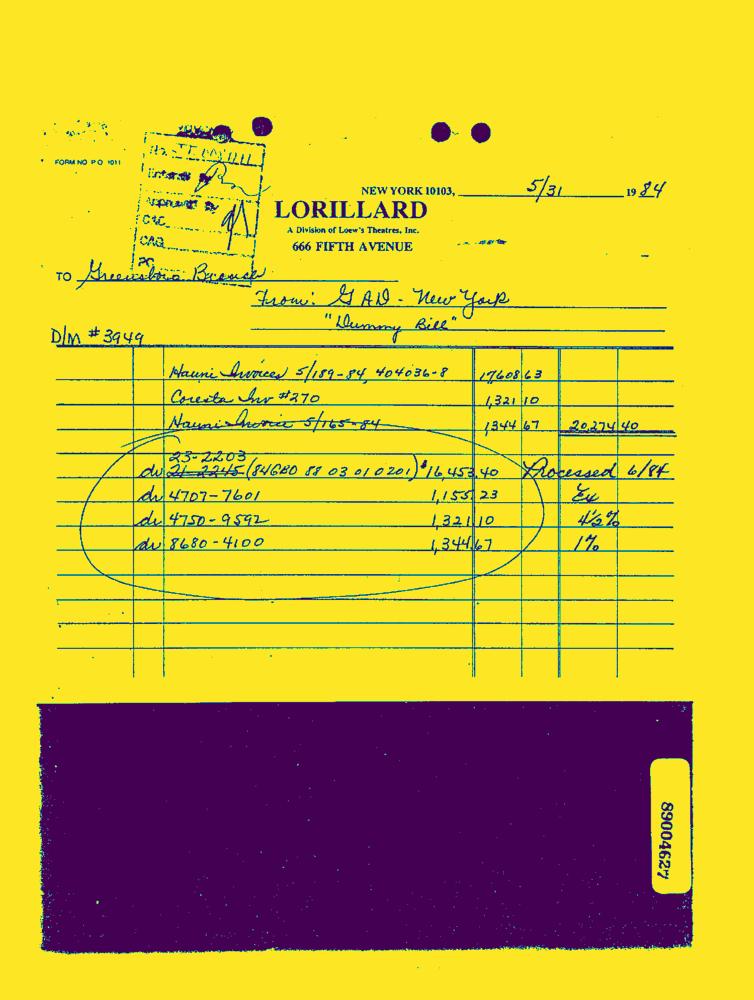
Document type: Invoice-Doc